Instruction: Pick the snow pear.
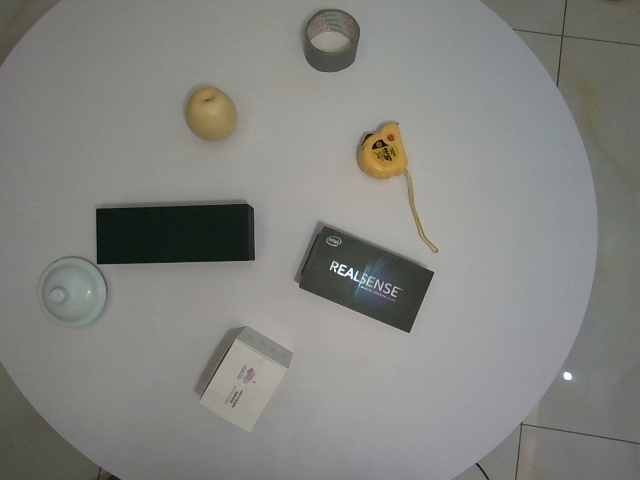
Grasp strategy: vertical